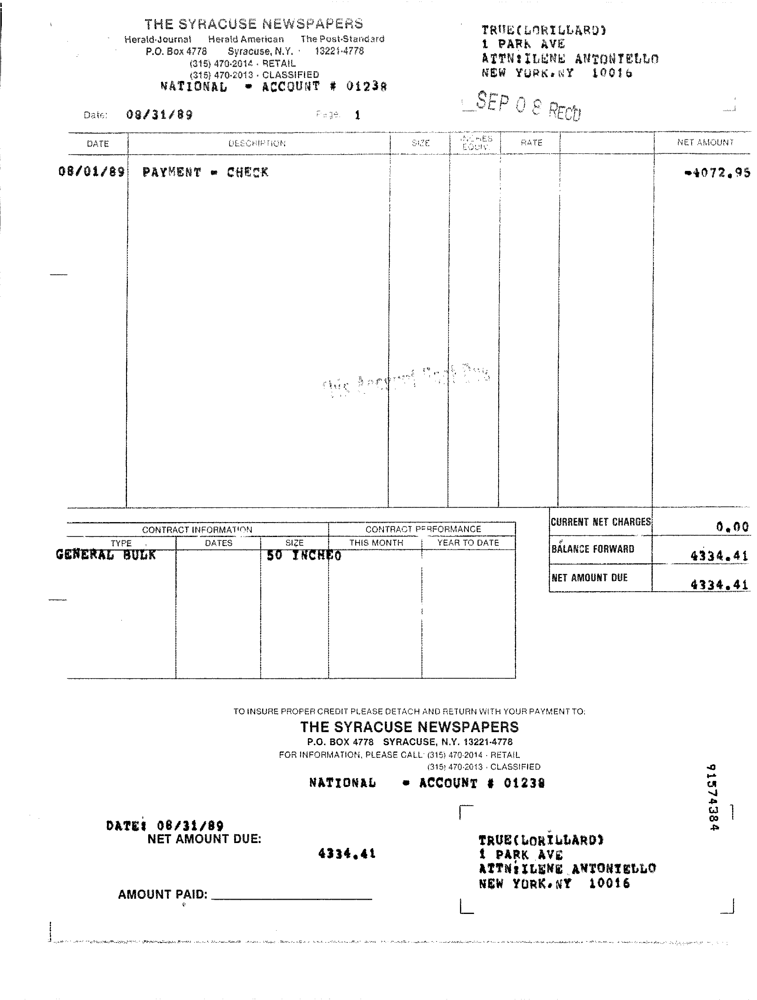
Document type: Invoice